Question: How is the history relevant to the case?
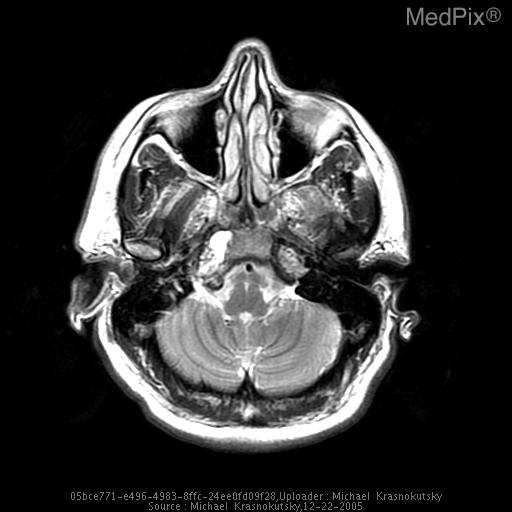
Answer: The patient's history of 37 year old woman who presented with headaches. is key in understanding the case.